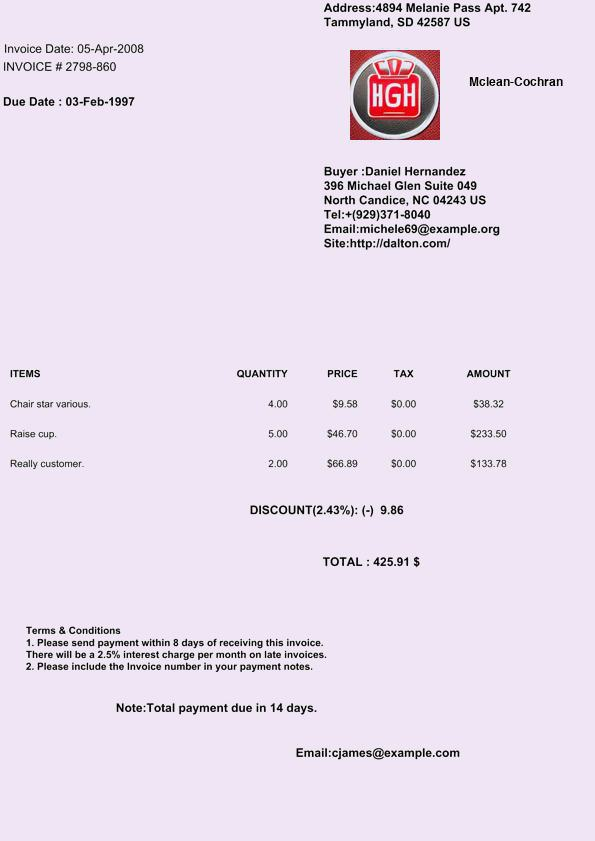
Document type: Invoice